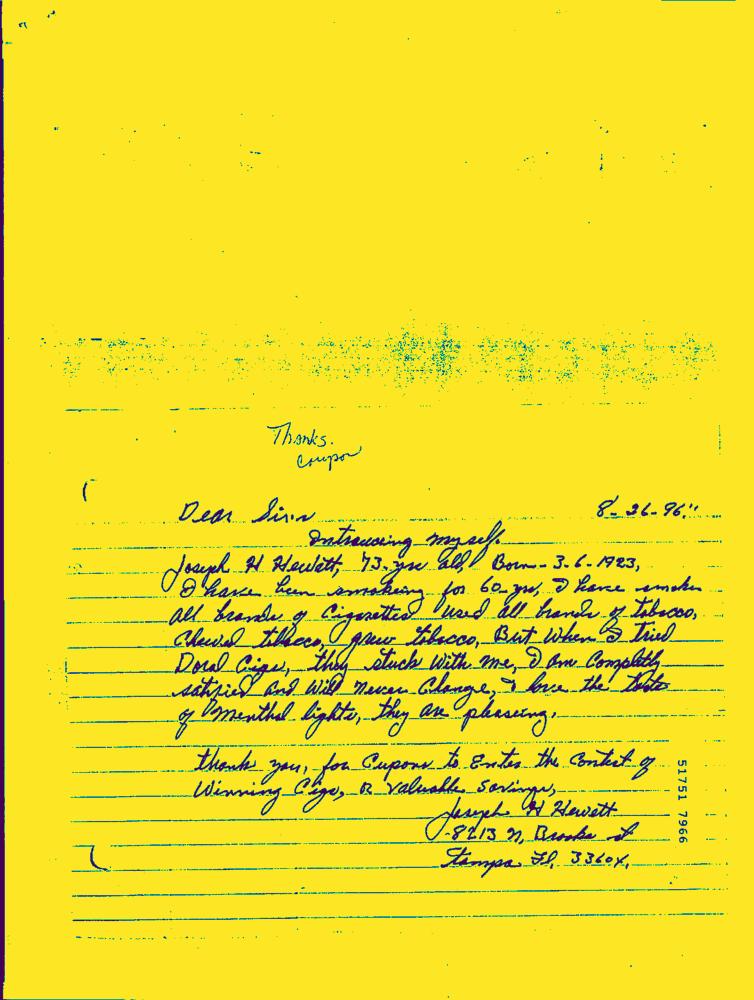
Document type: Hand-Written